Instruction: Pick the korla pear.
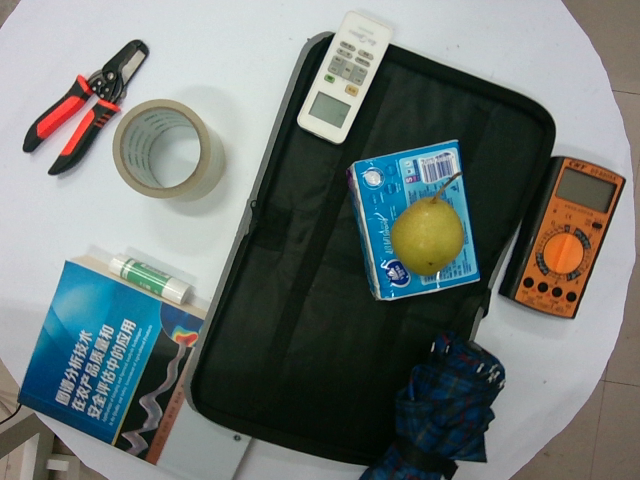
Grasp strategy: vertical